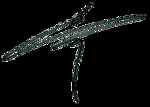
Signature of: yook sung jae